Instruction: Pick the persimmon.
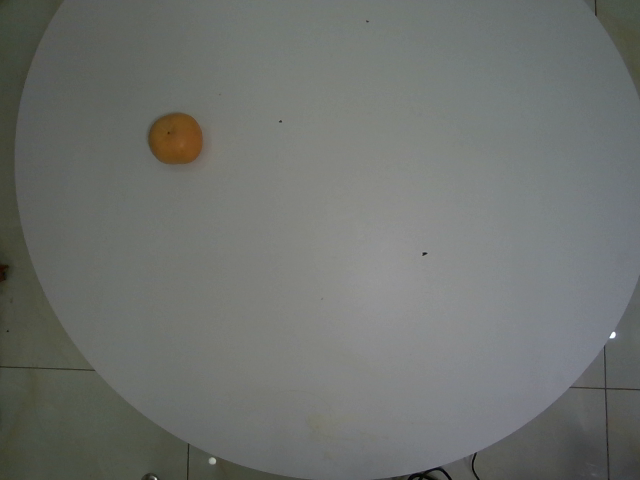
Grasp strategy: vertical